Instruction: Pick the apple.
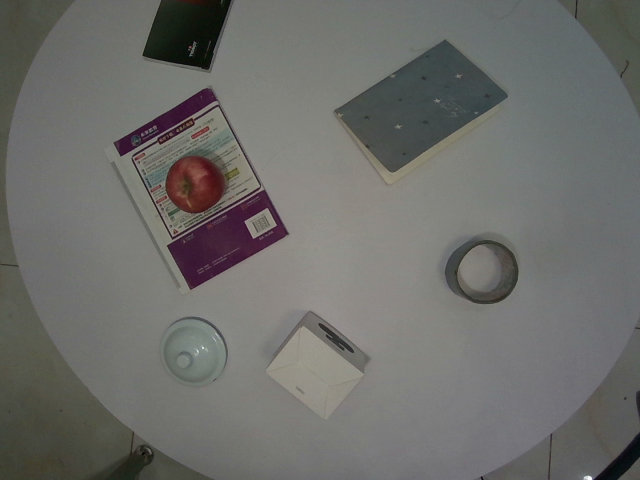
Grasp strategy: vertical